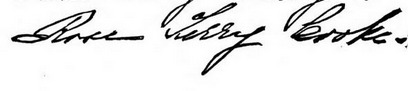
Signature of: rose terry cooke